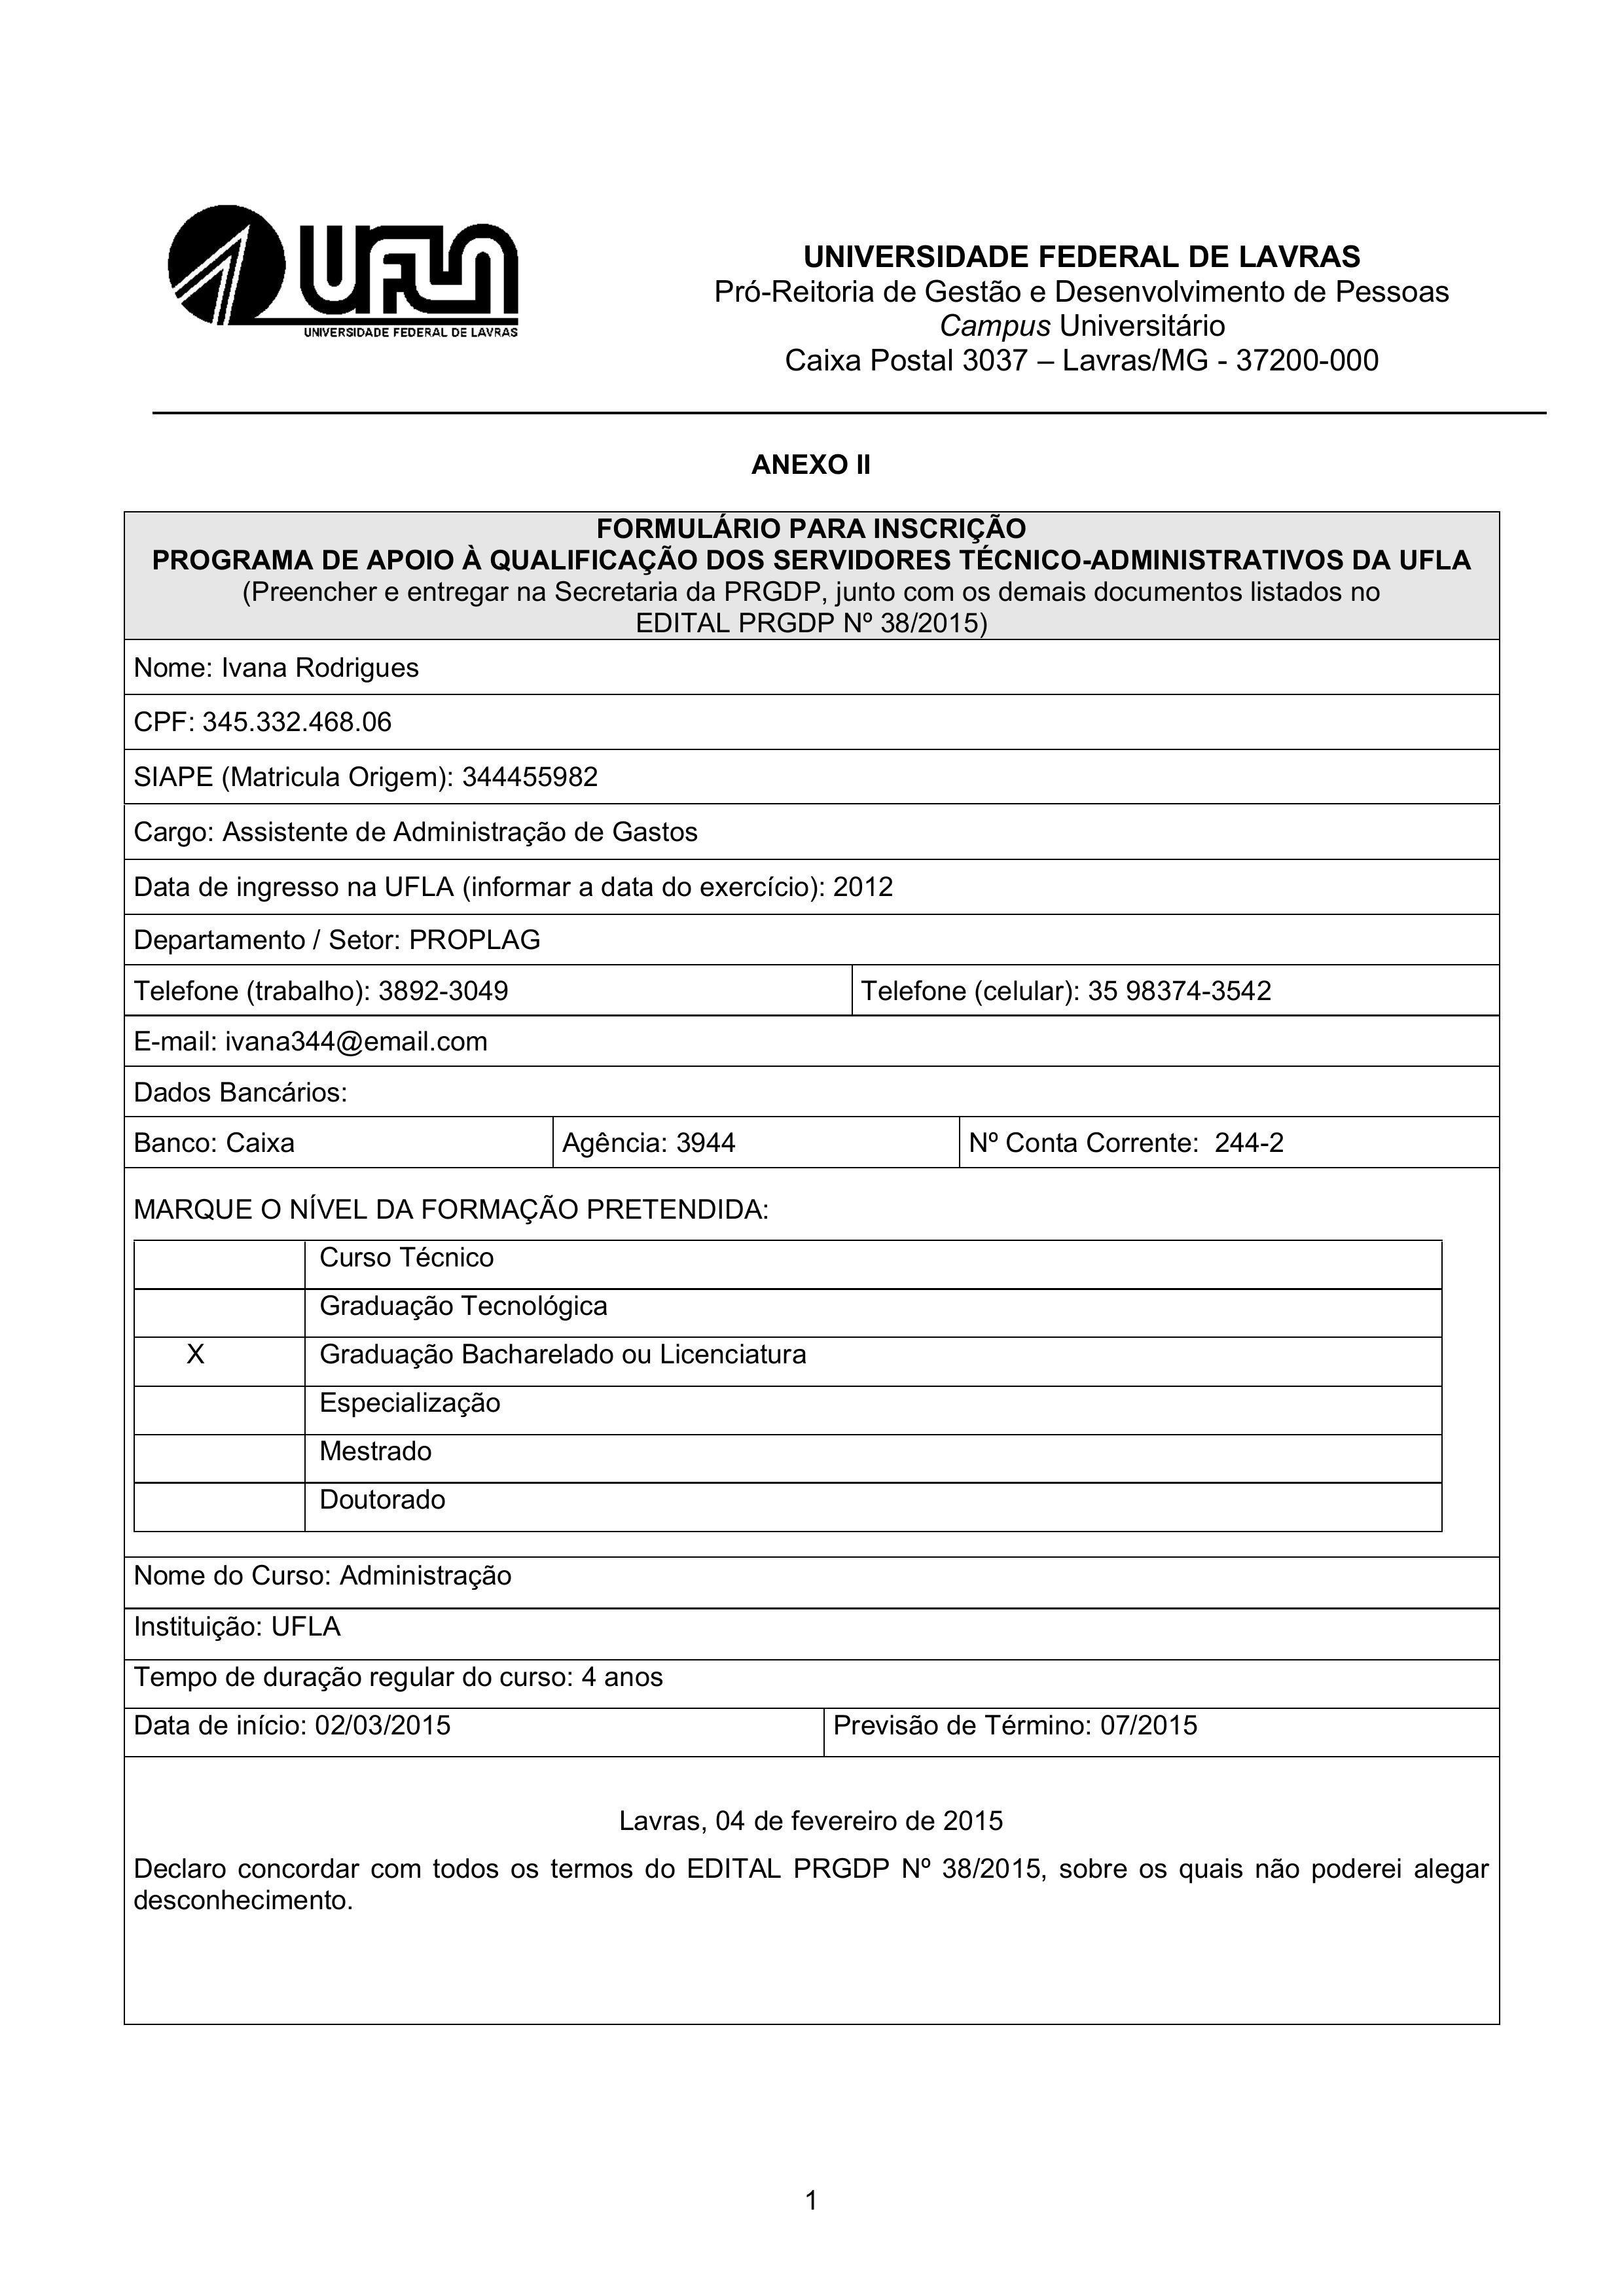
UFLA
UNIVERSIDADE FEDERAL DE LAVRAS
Pró-Reitoria de Gestão e Desenvolvimento de Pessoas
Campus Universitário
UNIVERSIDADE FEDERAL DE LAVRAS
Caixa Postal 3037 — Lavras/MG - 37200-000
ANEXO II
. FORMULÁRIO PARA INSCRIÇÃO PROGRAMA DE APOIO A QUALIFICACAO DOS SERVIDORES TECNICO-ADMINISTRATIVOS DA UFLA
(Preencher e entregar na Secretaria da PRGDP, junto com os demais documentos listados no EDITAL PRGDP Nº 38/2015)
Nome:
Ivana Rodrigues
CPF:
345.332.468.06
SIAPE (Matricula Origem):
344455982
Cargo:
Assistente de Administração de Gastos
Data de ingresso na UFLA (informar a data do exercício):
2012
Departamento / Setor:
PROPLAG
Telefone (trabalho):
3892-3049
Telefone (celular):
35 98374-3542
E-mail:
ivana344@email.com
Dados Bancários:
Banco:
Caixa
Agência:
3944
Nº Conta Corrente:
244-2
MARQUE O NÍVEL DA FORMAÇÃO PRETENDIDA:
Curso Técnico
Graduação Tecnológica
Graduação Bacharelado ou Licenciatura
X
Especialização
Mestrado
Doutorado
Nome do Curso:
Administração
Instituição:
UFLA
Tempo de duração regular do curso:
4 anos
Data de início:
02/03/2015
Previsão de Término:
07/2015
Lavras, 04 de fevereiro de 2015
Declaro concordar com todos os termos do EDITAL PRGDP Nº 38/2015, sobre os quais não poderei alegar desconhecimento.
1